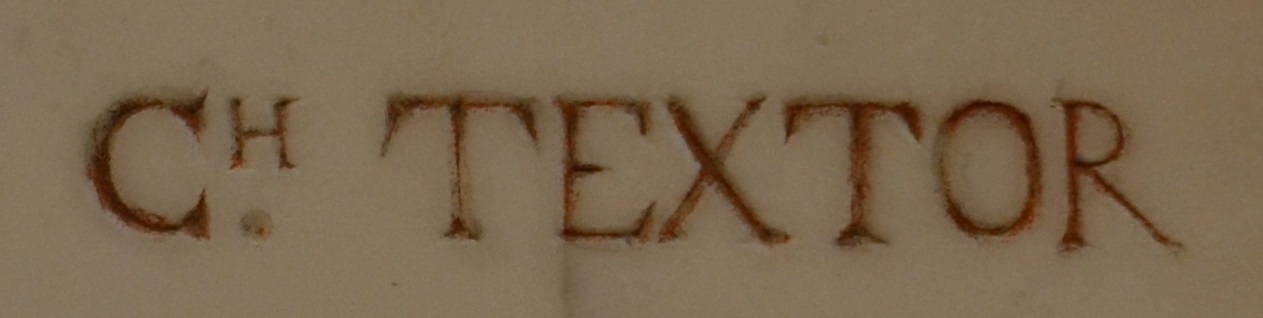
Signature of: charles textor